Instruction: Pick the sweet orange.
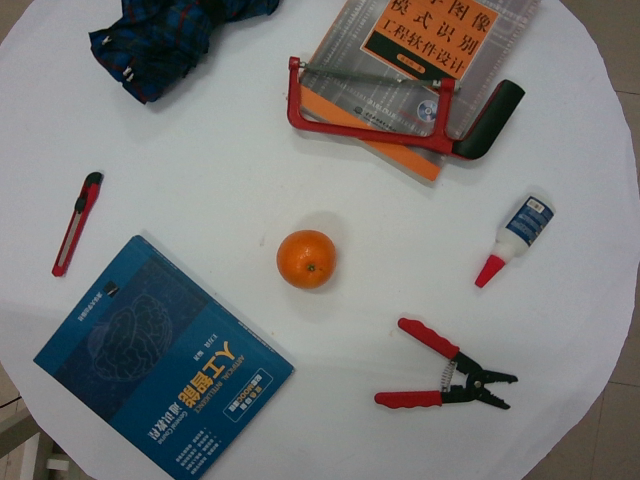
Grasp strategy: vertical